Question: What jurisdiction, city, or county is the document associated with?
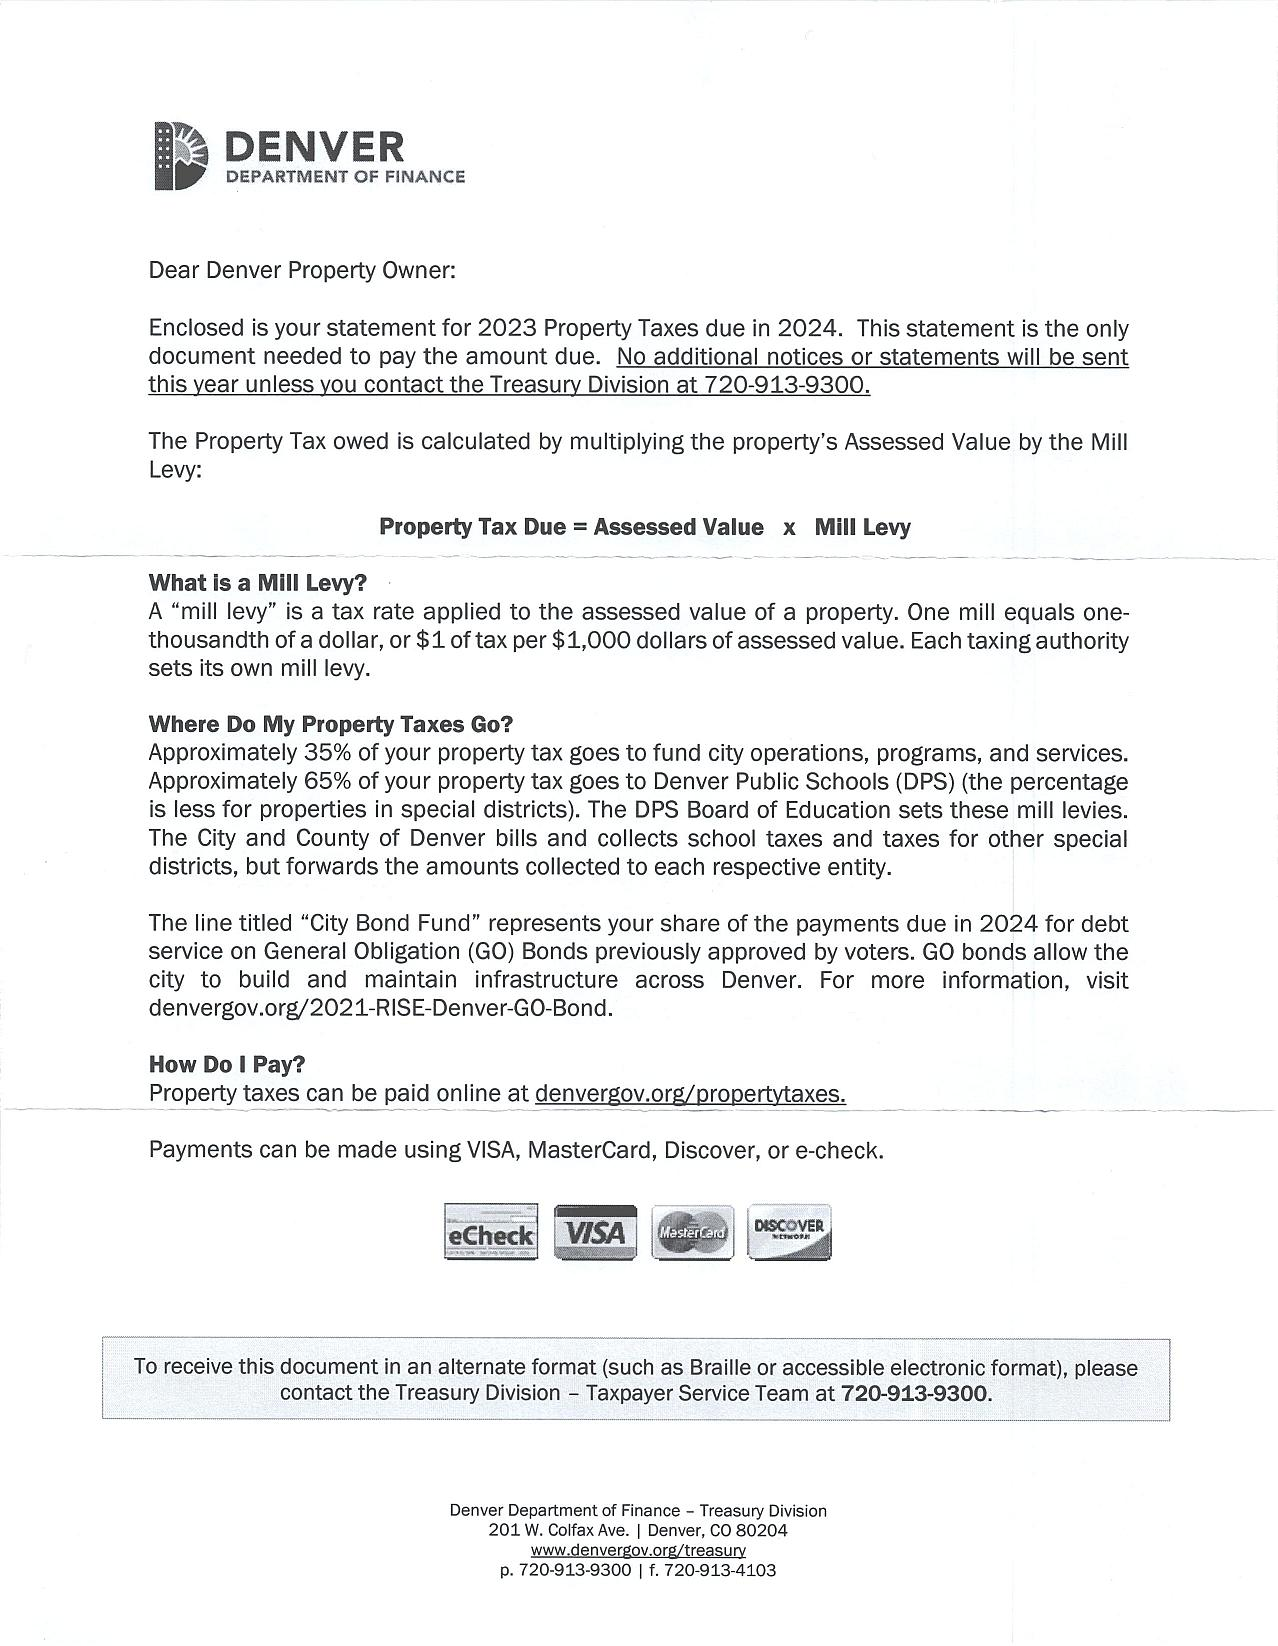
Answer: "Denver"